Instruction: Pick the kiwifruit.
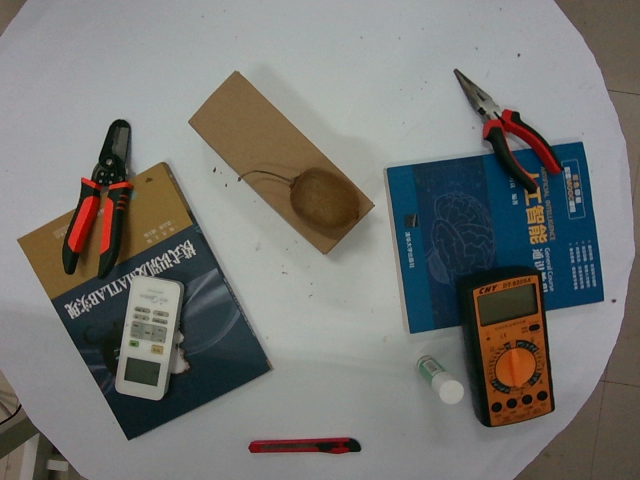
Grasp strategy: vertical